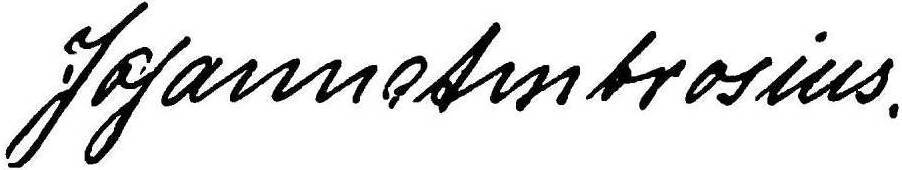
Signature of: johanna ambrosius